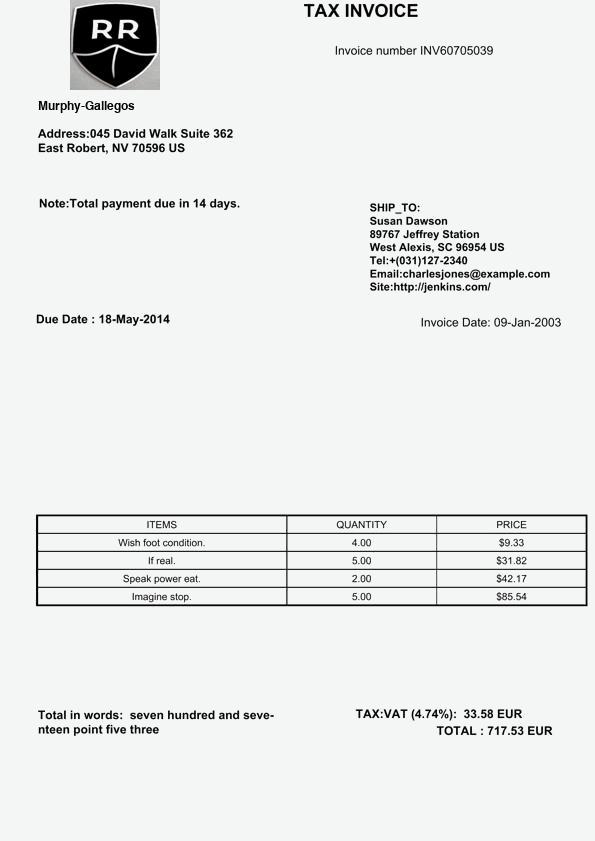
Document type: Invoice